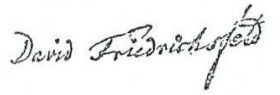
Signature of: david friedrichsfeld